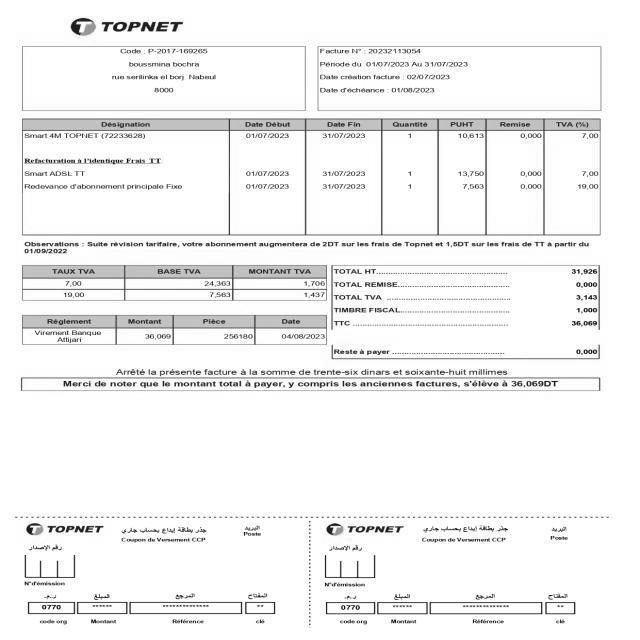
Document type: Invoice